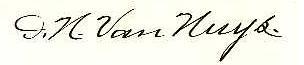
Signature of: isaac newton van nuys